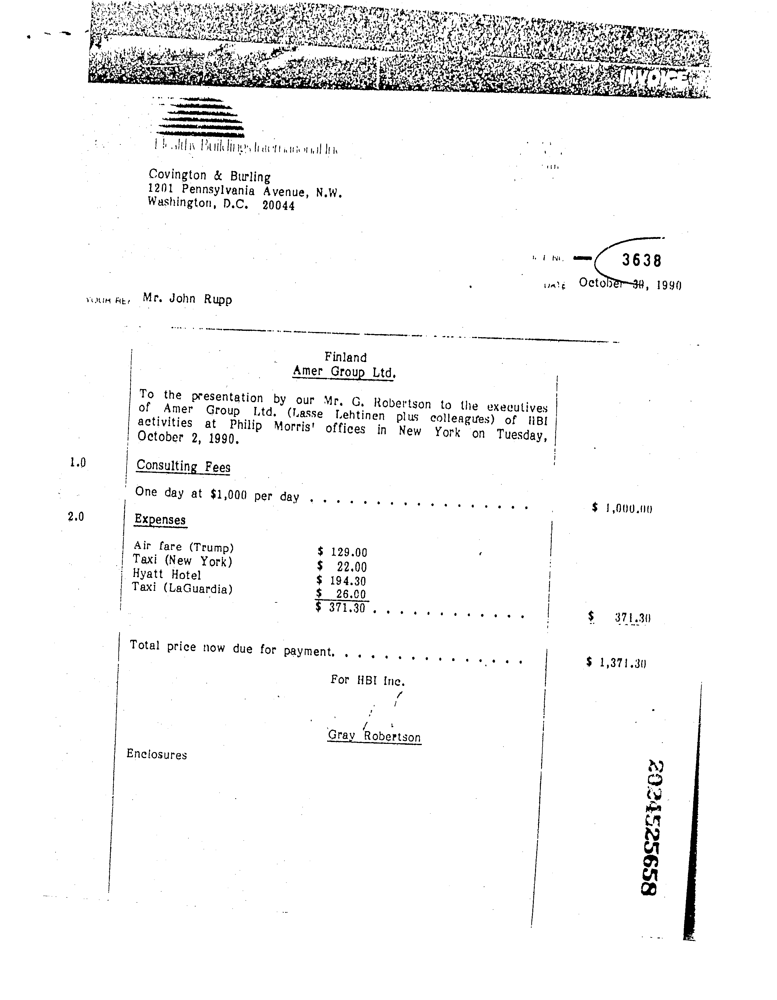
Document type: Invoice